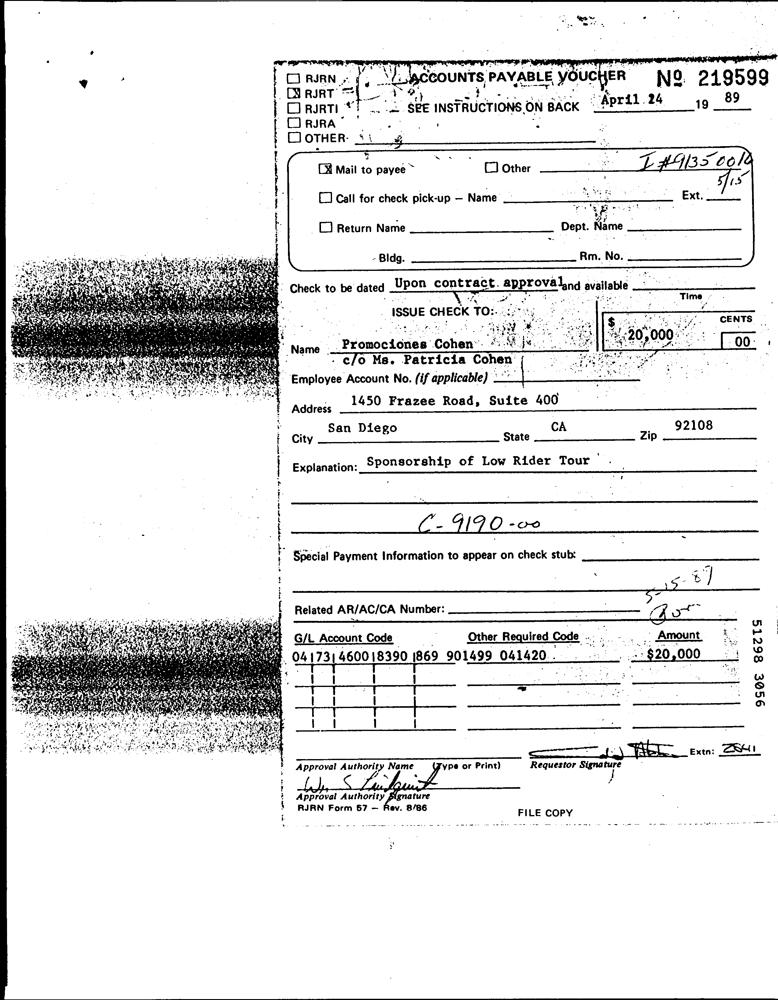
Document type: Invoice